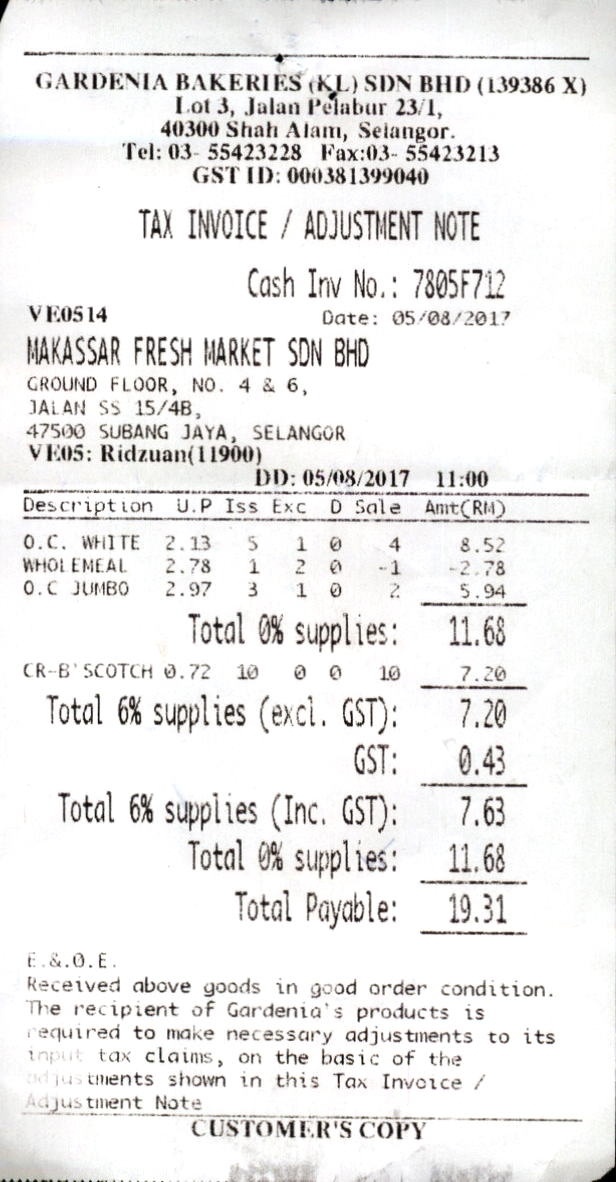
GARDENIA BAKERIES (KL) SDN BHD (139386 X)
LOT 3, JALAN PELABUR 23/1,
40300 SHAH ALAM, SELANGOR.
TEL: 03- 55423228
GST ID: 000381399040
TAX INVOICE / ADJUSTMENT NOTE
CASH INV NO.: 7805F712
VE0514
DATE: 05/08/2017
MAKASSAR FRESH MARKET SDN BHD
GROUND FLOOR, NO. 4 & 6,
JALAN SS 15/4B,
47500 SUBANG JAYA, SELANGOR
VE05: RIDZUAN(11900)
DD: 05/08/2017
11:00
DESCRIPTION
U.P
D
AMT(RM)
O.C. WHITE
2.13
5
1
0
4
8.52
WHOLEMEAL
2.78
1
2
0
-1
-2.78
O.C JUMBO
2.97
3
1
0
2
5.94
TOTAL 0% SUPPLIES:
11.68
CR-B'SCOTCH
0.72
10
0
0
10
7.20
TOTAL 6% SUPPLIES (EXCL. GST):
7.20
GST:
0.43
TOTAL 6% SUPPLIES (INC. GST):
7.63
TOTAL 0% SUPPLIES:
11.68
TOTAL PAYABLE:
19.31
E.&.0.E.
RECEIVED ABOVE GOODS IN GOOD ORDER CONDITION.
THE RECIPIENT OF GARDENIA'S PRODUCTS IS
REQUIRED TO MAKE NECESSARY ADJUSTMENTS TO ITS
INPUT TAX CLAIMS, ON THE BASIC OF THE
ADJUSTMENTS SHOWN IN THIS TAX INVOICE /
ADJUSTMENT NOTE
CUSTOMER'S COPY
FAX:03- 55423213
ISS
EXC
SALE